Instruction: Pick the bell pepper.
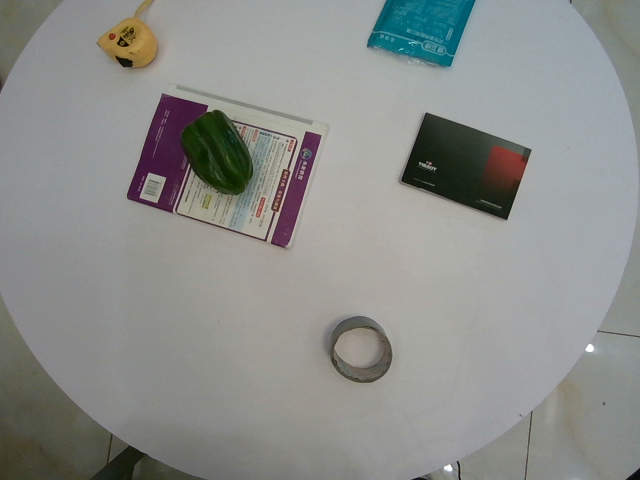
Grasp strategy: vertical